Question: What do the imaging results show?
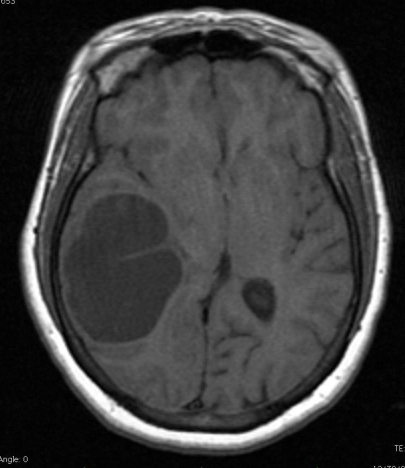
Answer: The imaging shows Bilobed "cystic" appearing right hemispheric mass, with a thin peripheral rim of enhancement. Bilobed "cystic" appearing right hemispheric mass, with a thin peripheral rim of enhancement..